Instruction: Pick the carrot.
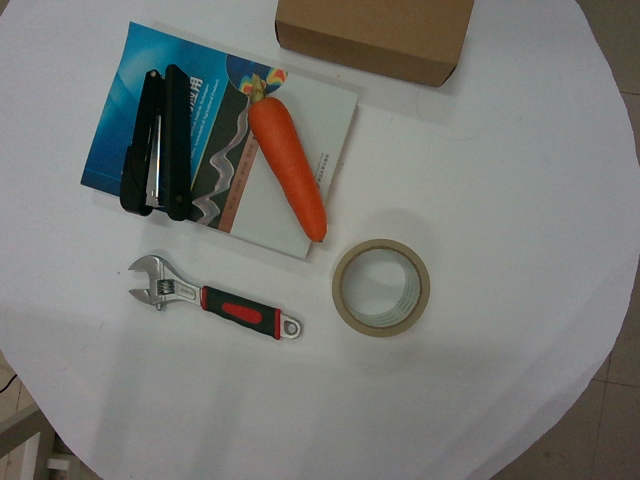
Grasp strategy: vertical